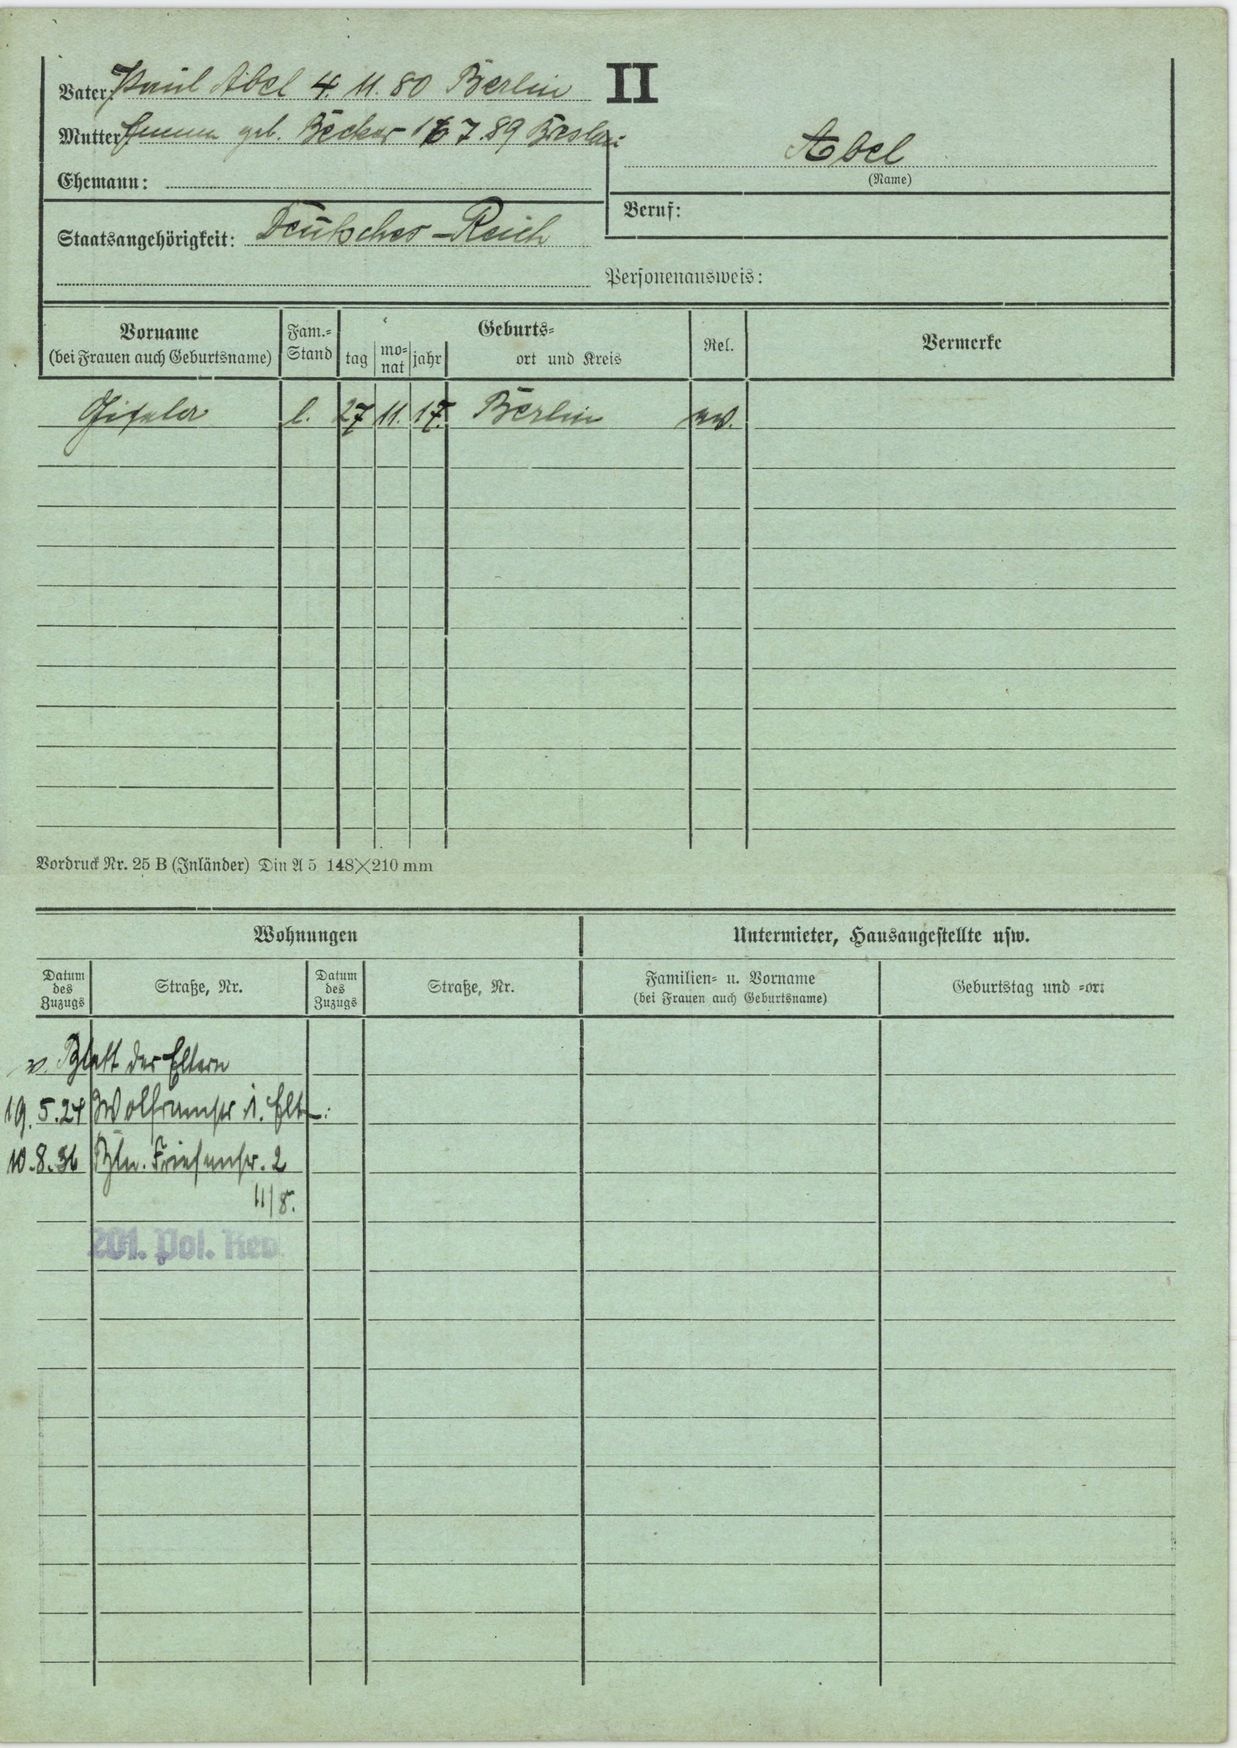
Abel